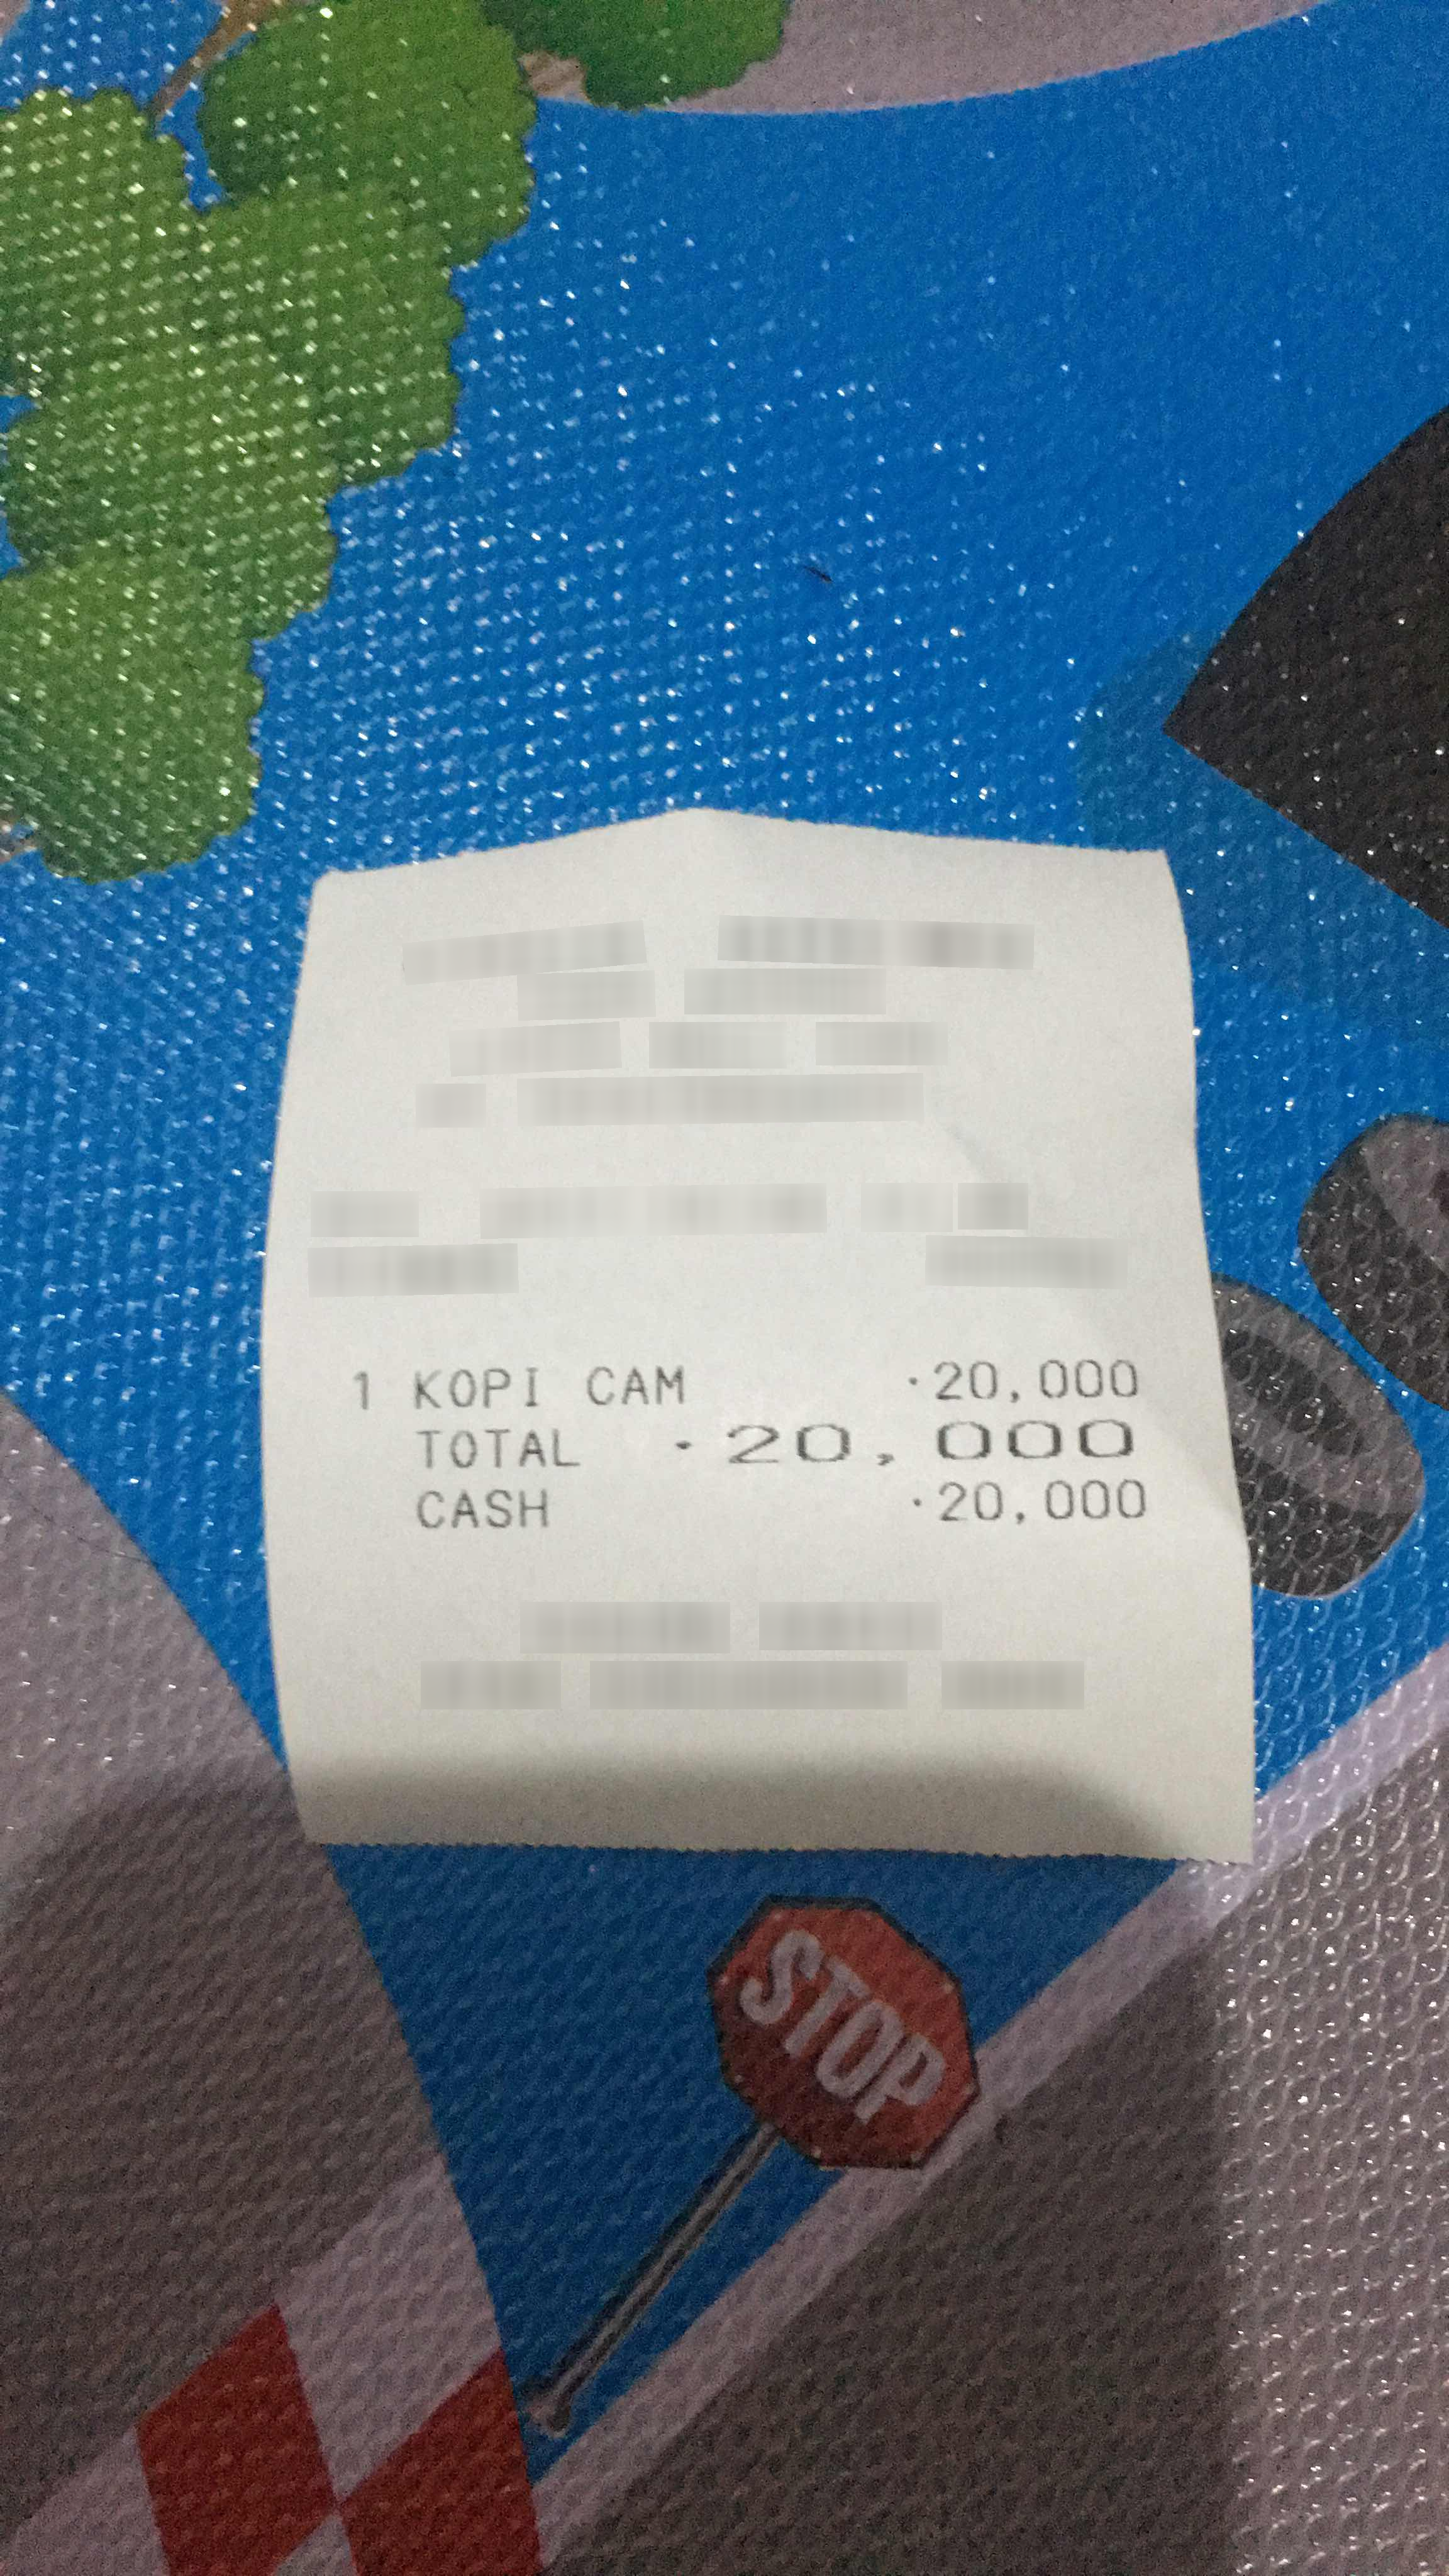
Number of items: 3
Total: 20,000
OCR text regions:
text: KOPI
text: CAM
text: 20,000
text: 1
text: CASH
text: 20,000
text: TOTAL
text: 20,000